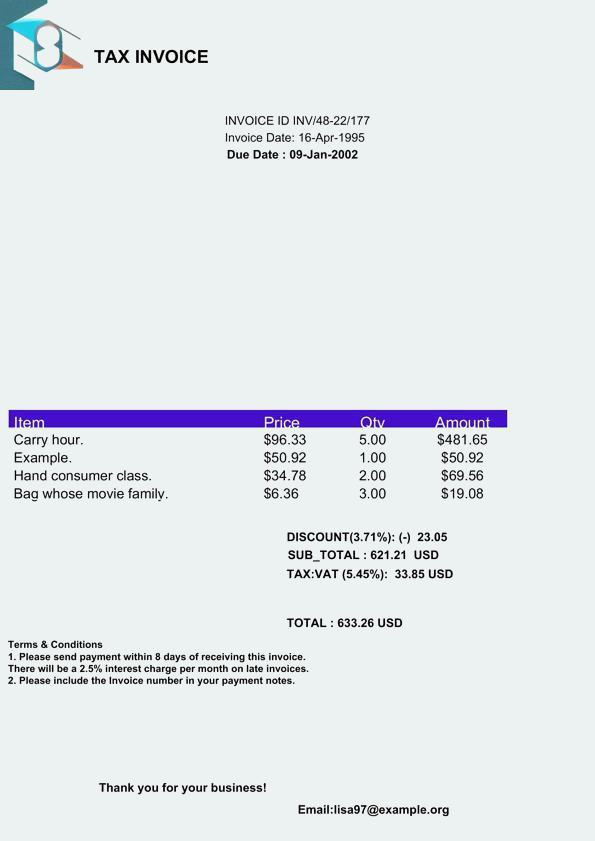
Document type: Invoice